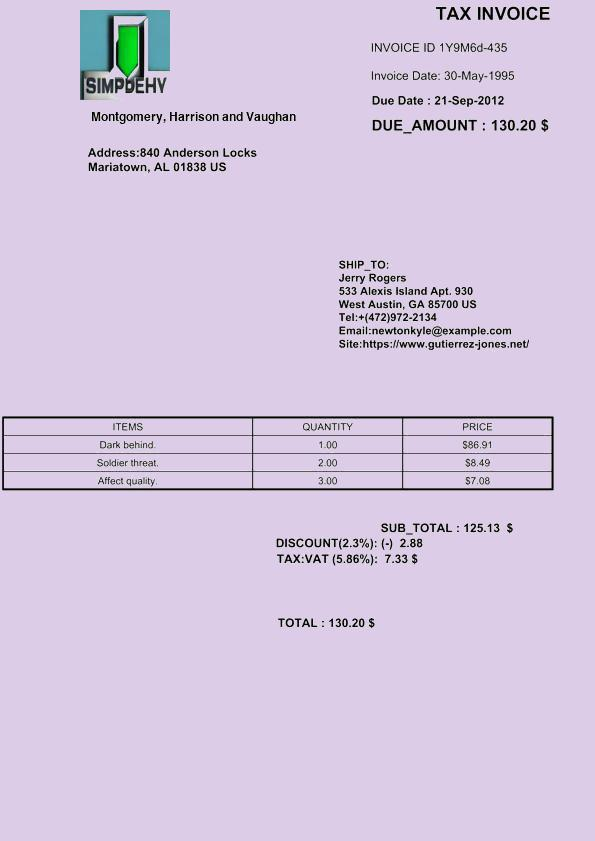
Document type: Invoice